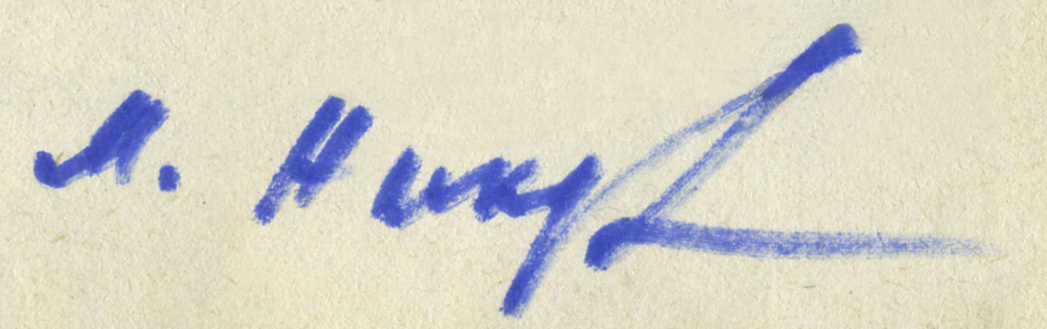
Signature of: mikhail nikulin